Question: How is the history relevant to the case?
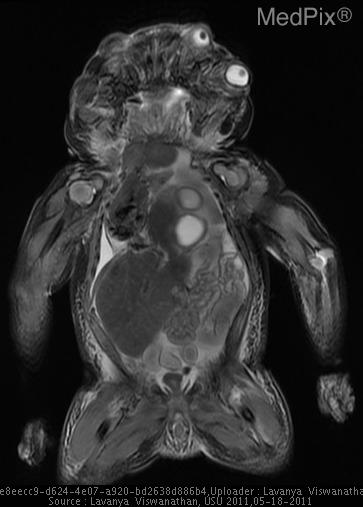
Answer: The patient's history of Young primigravida (G1P0) with uncomplicated pregnancy.  Previous US (not known when) reported as “no abnormalities”.  Returns to clinic, and now US fails to show heartbeat. is key in understanding the case.